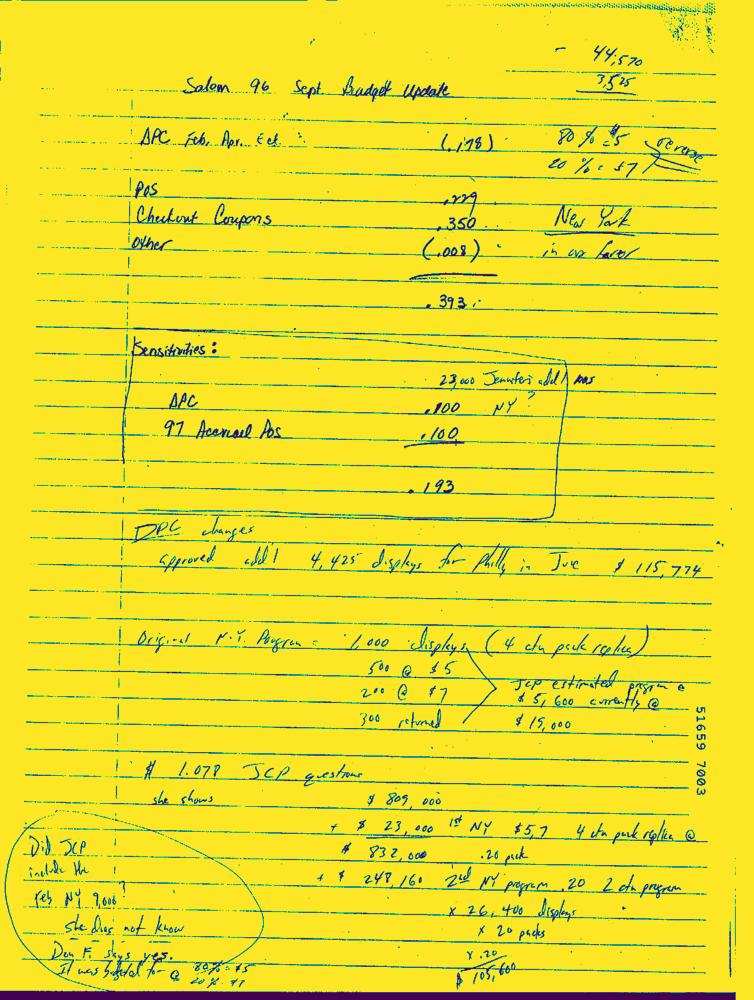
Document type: Hand-Written